Question: What is the potential diagnosis?
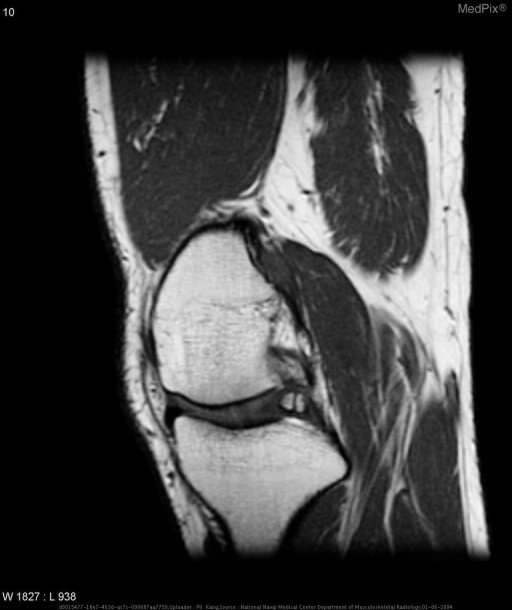
Answer: The possible diagnosis includes meniscal ossicle.